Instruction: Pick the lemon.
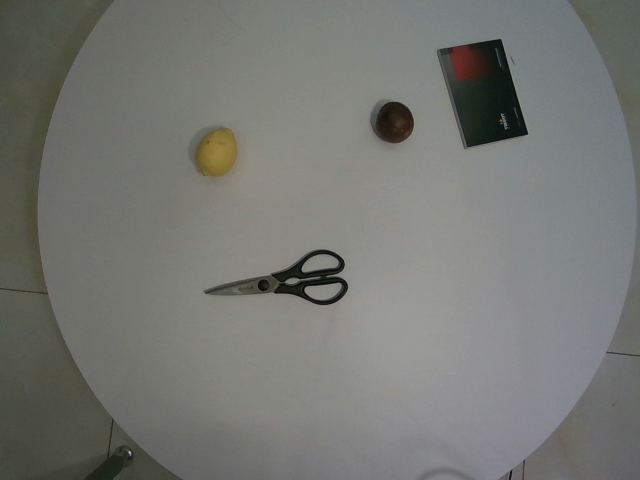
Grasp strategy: vertical